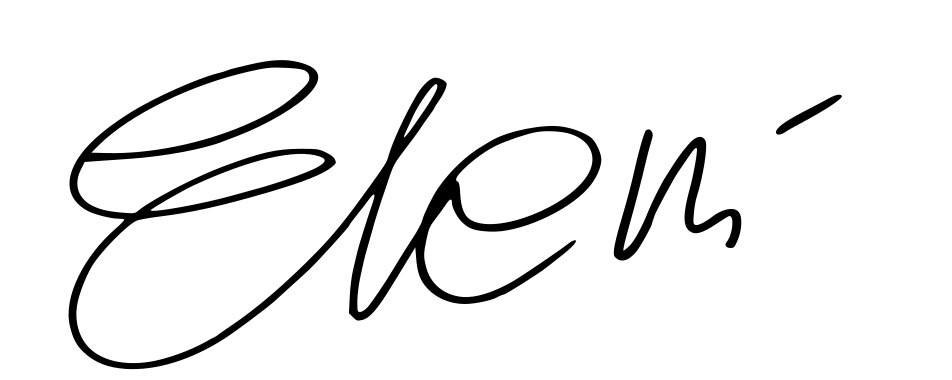
Signature of: eleni tzoka